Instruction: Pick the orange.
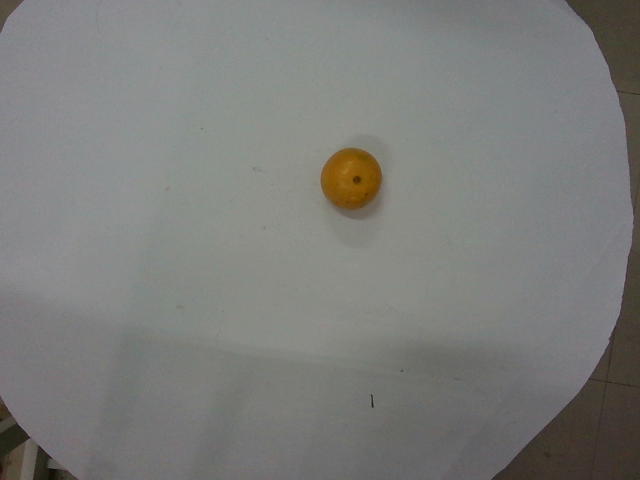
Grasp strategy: vertical